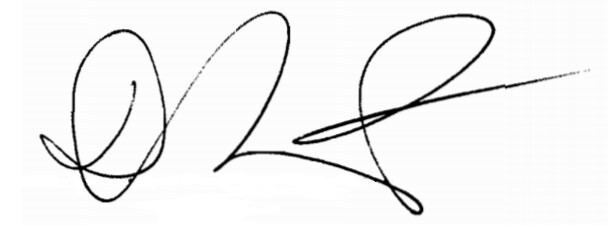
Signature of: dorota arciszewska mielewczyk